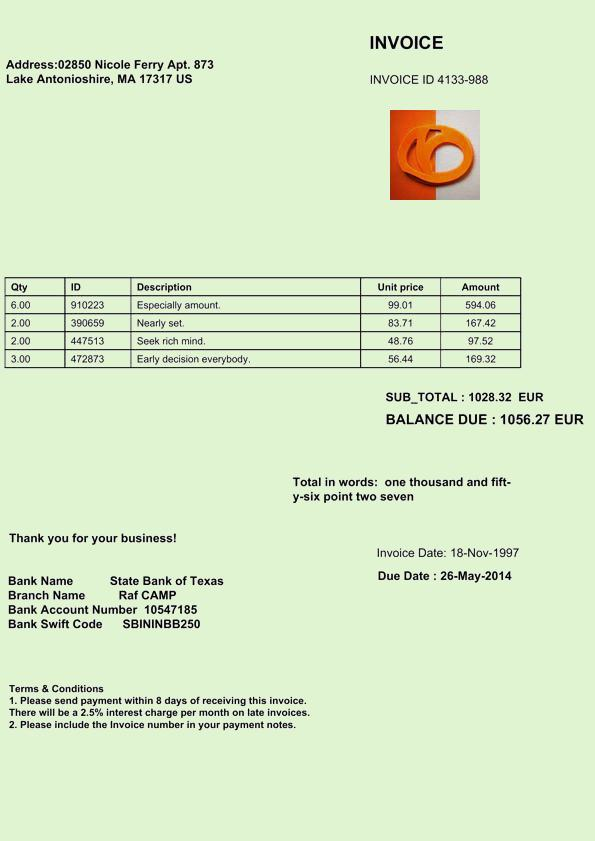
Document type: Invoice